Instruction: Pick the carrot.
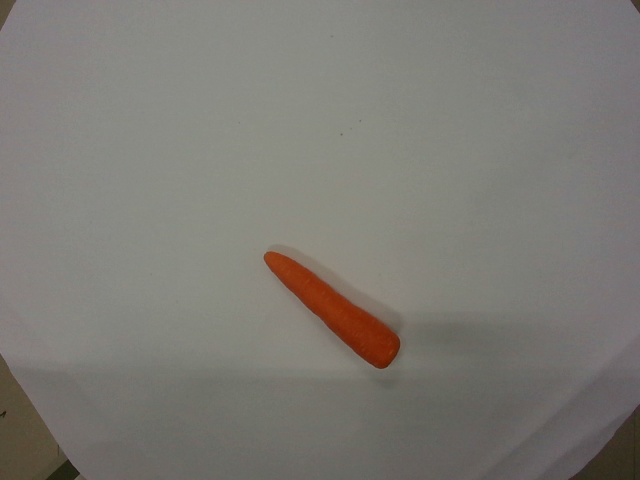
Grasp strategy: vertical